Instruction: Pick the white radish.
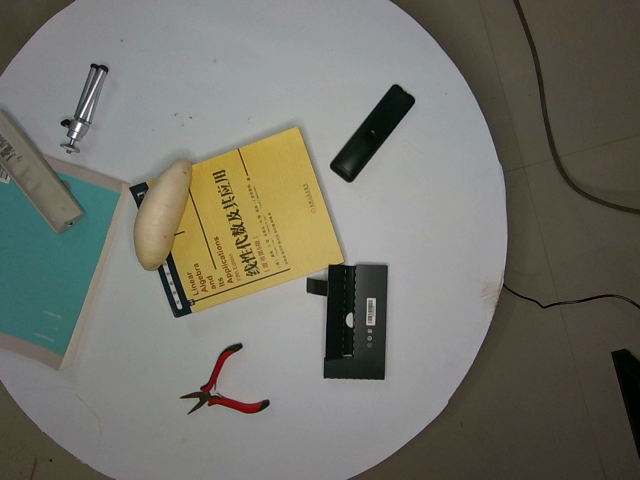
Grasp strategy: vertical